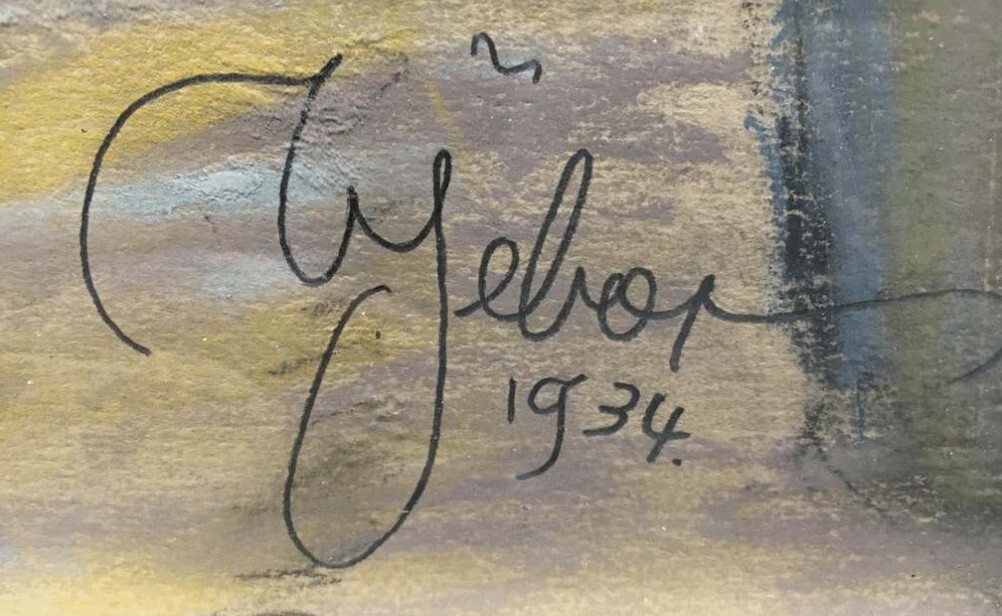
Signature of: vilém šebor